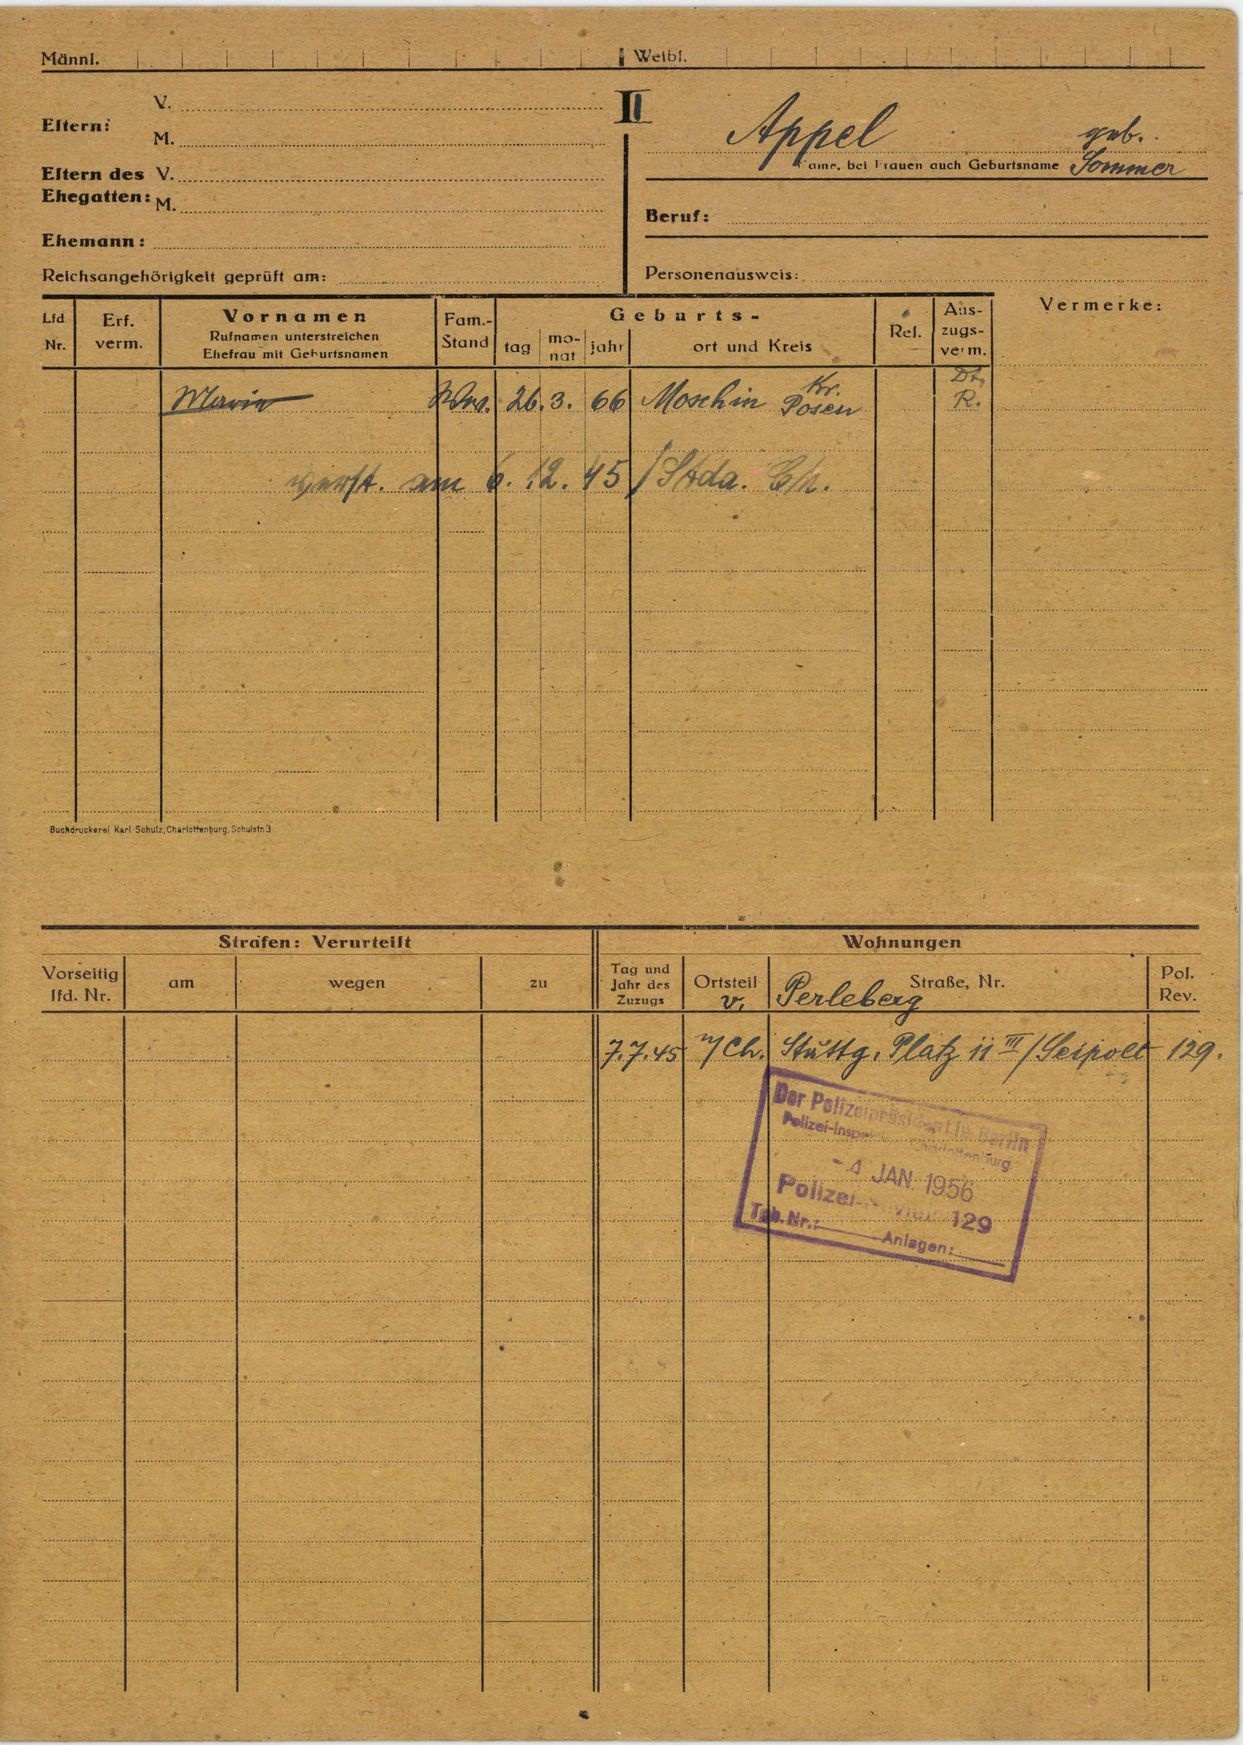
Appel geb.
Sommer